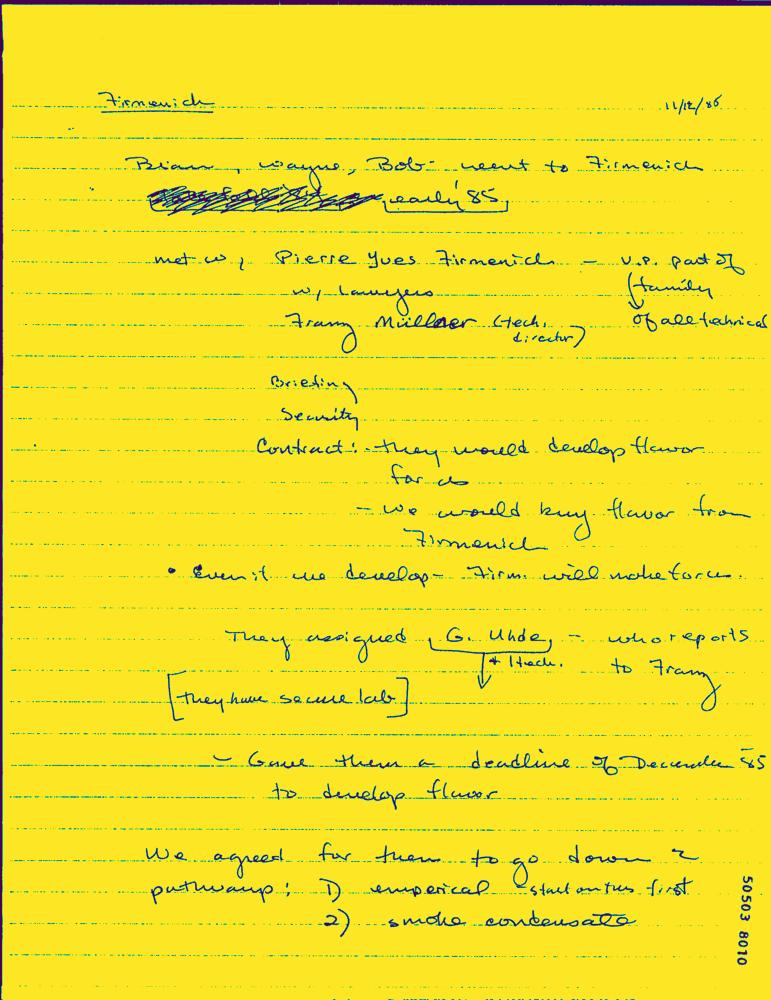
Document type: Hand-Written